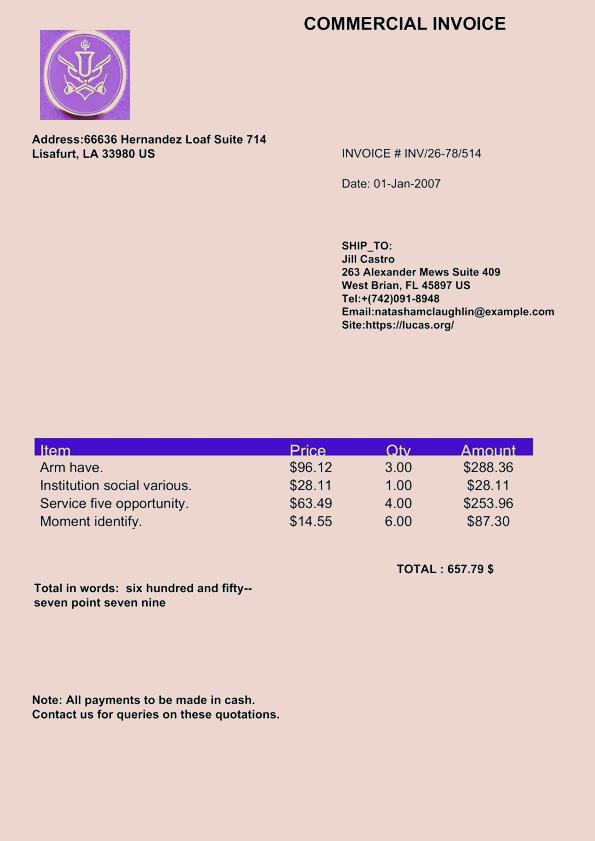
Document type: Invoice